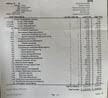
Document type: Invoice